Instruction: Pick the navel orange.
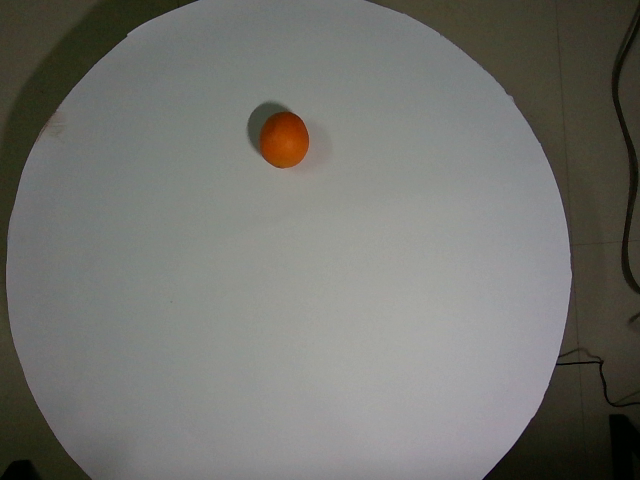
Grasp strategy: vertical